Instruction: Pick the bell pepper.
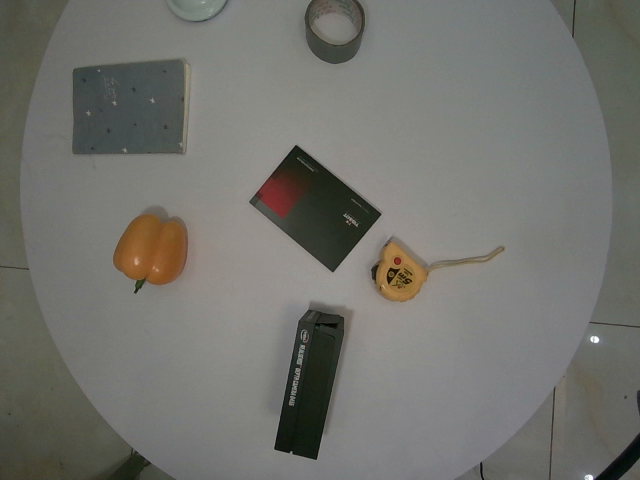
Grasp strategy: vertical